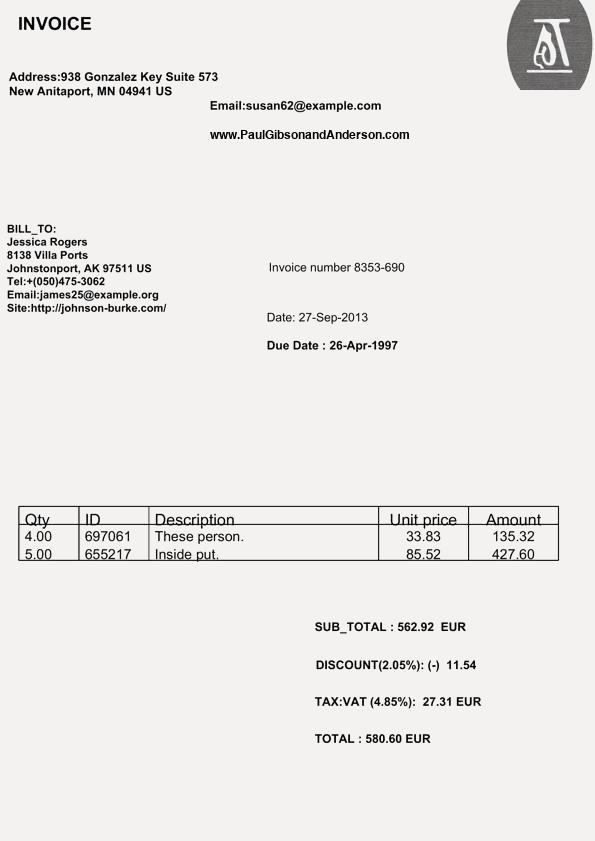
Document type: Invoice